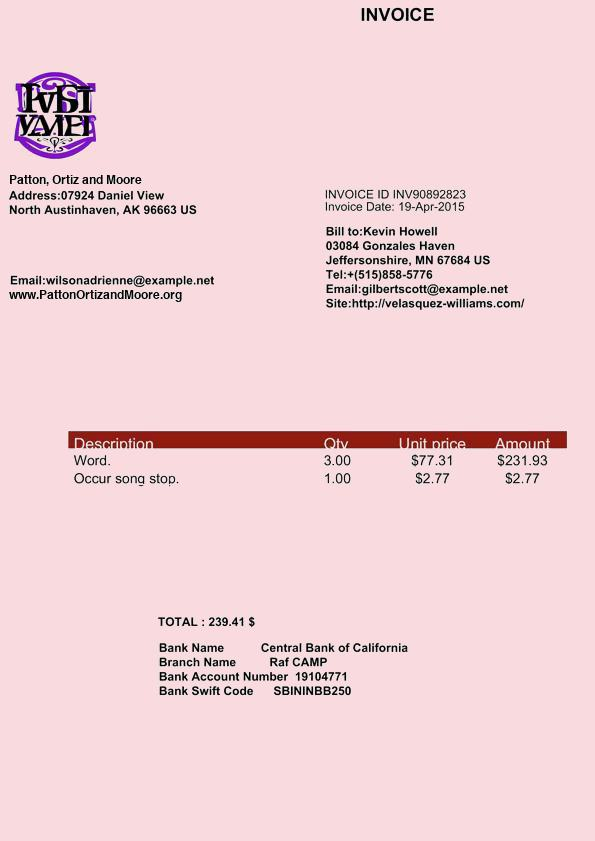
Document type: Invoice